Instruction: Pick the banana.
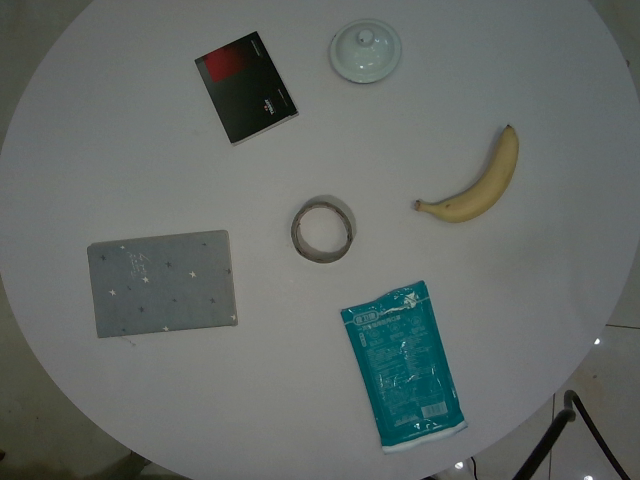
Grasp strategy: vertical